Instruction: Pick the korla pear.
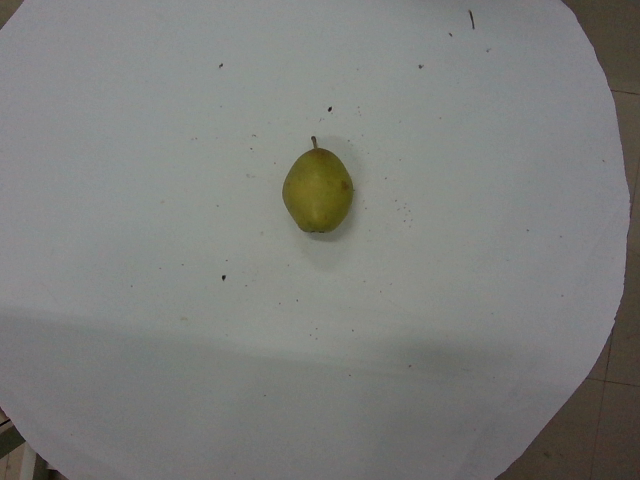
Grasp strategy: vertical